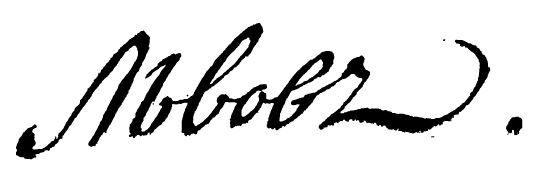
Signature of: nikolay alexandrovich lvov